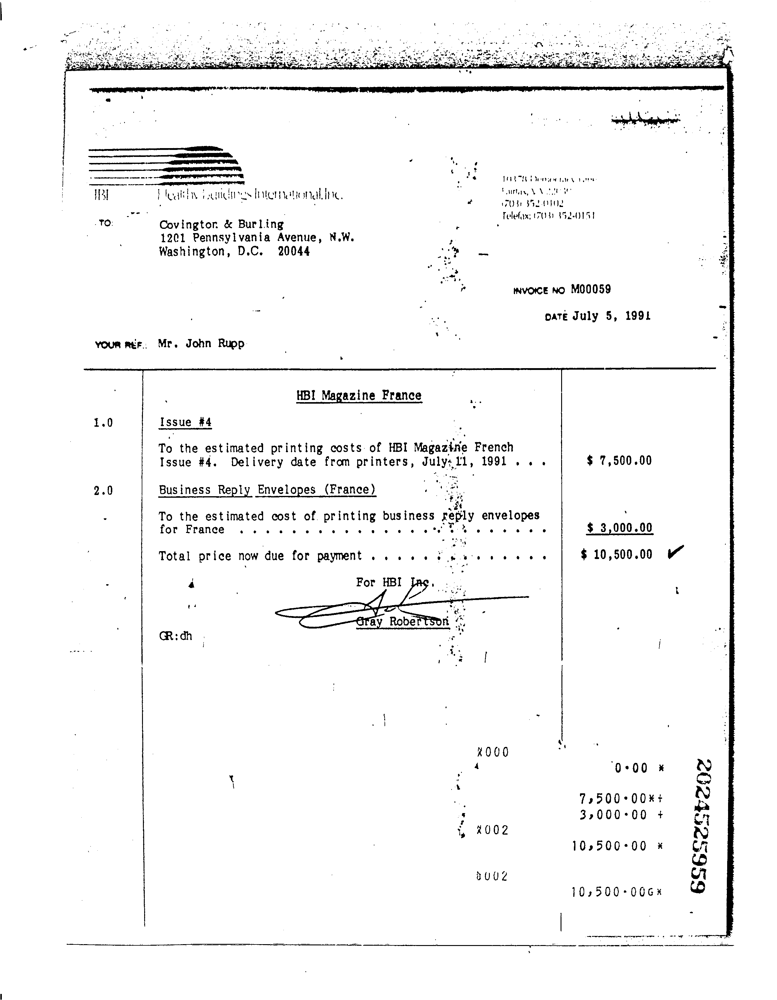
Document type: Invoice